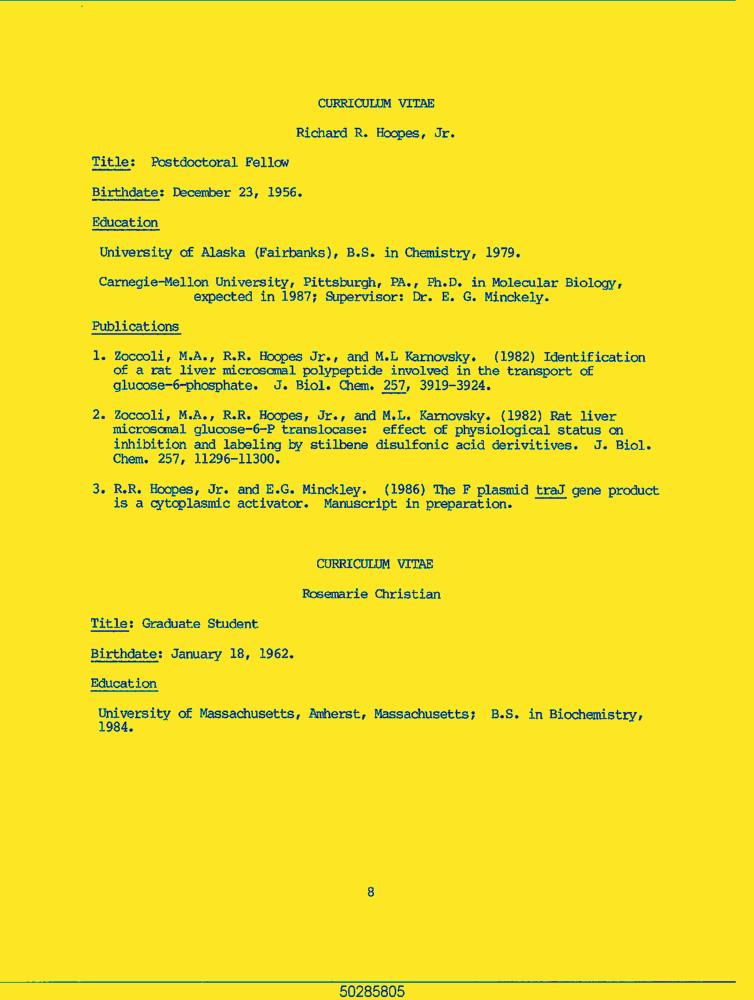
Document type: Resume-Doc